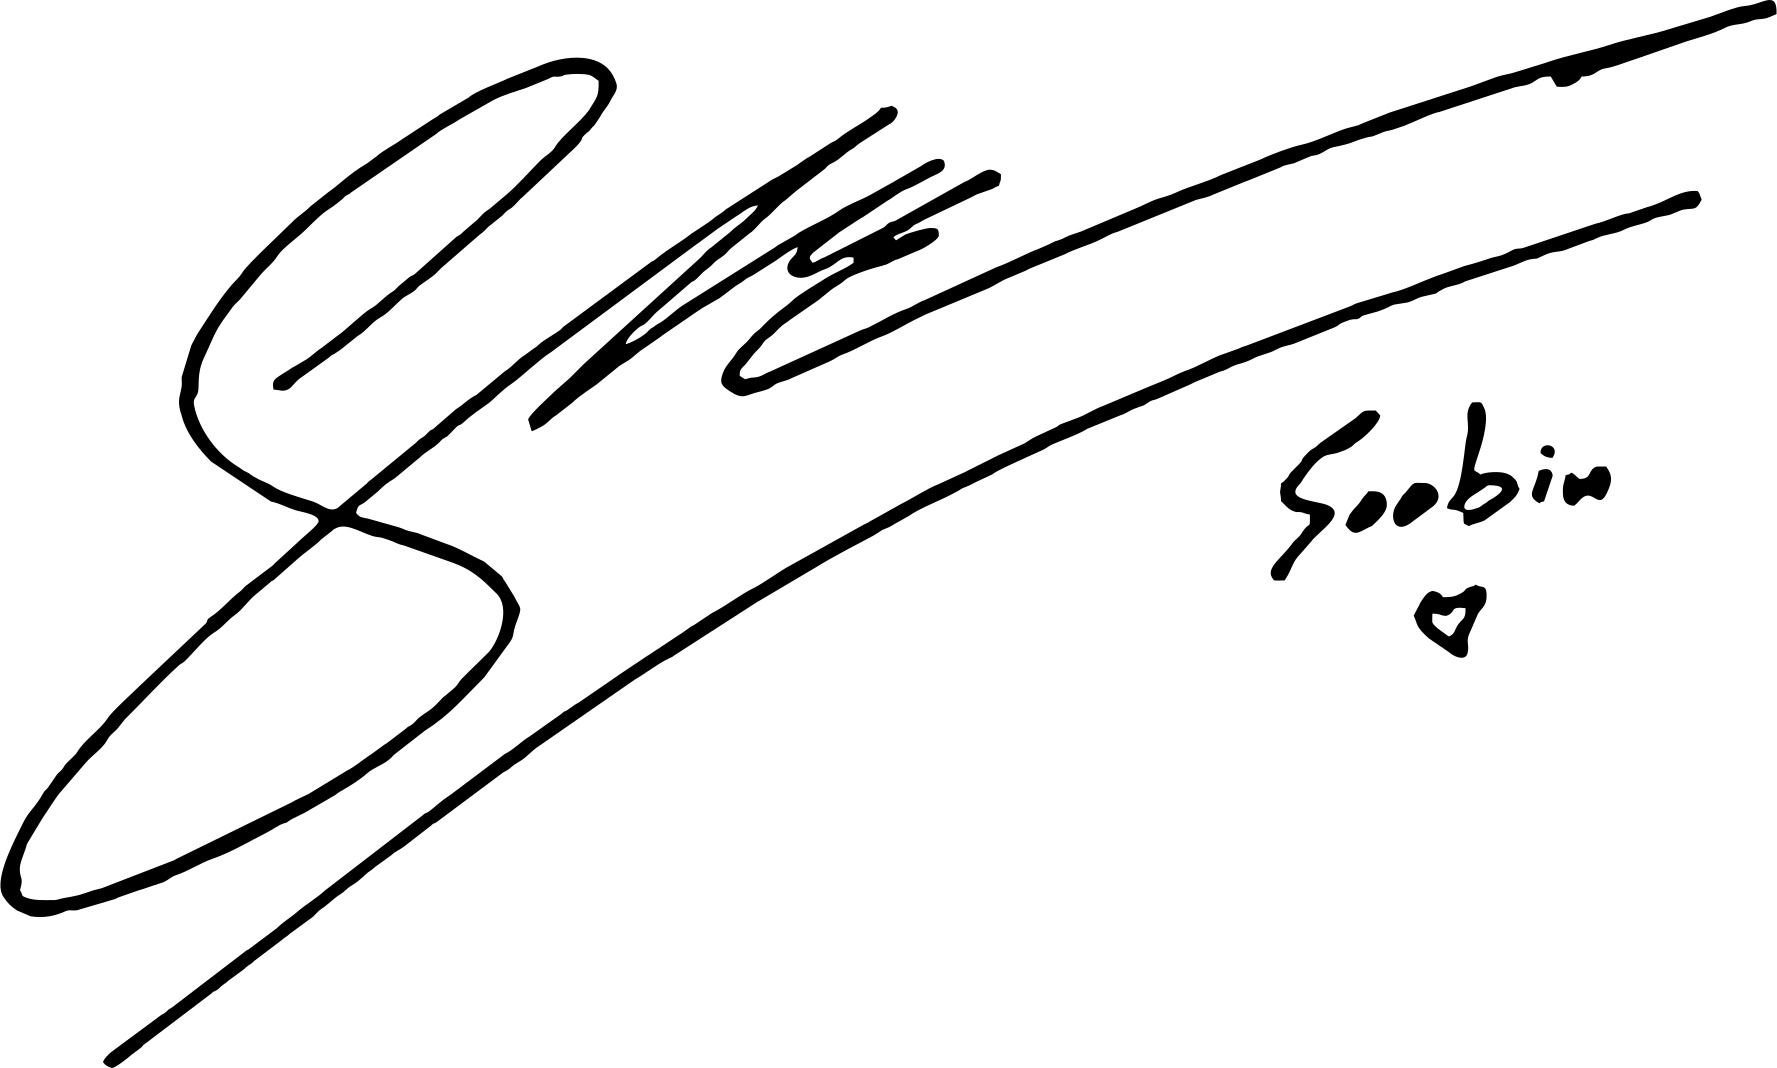
Signature of: soobin